Question: Talk about the condition:
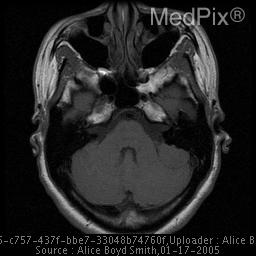
Answer: The disease is discussed as: The  CPA  is  the  extra-axial  space triangulated by the pons, cerebellum, and petrous temporal  bone.    Located  within  it  are meningeal layers, cranial nerves 5, 7, and 8, CSF and the flocculus of the cerebellum.

Meningiomas  arise  from the arachnoid granulation cells within the meningeal layers.  Other lesions in the  CPA,  from  which  they must  be  differentiated, include acoustic schwannoma, epidermoid, trigeminal schwannoma, exophytic brain stem glioma, metastasis, cholesteatoma (acquired), cholesterol granuloma, arachnoid  cyst,  aneurysm, and vertebrobasilar dolichoectasia.

Acoustic  schwannomas are  the most common CPA masses and usually arise from the vestibular division of the 8th cranial nerve  within the  internal  auditory  canal.   They present as a mass within the internal auditory canal and often widen the canal.  Meningiomas, on the other hand, are extrinsic to the internal  auditory  canal  although  they  may compress the 7th-8th nerve complex (see Film 2). Classically, meningiomas are hyperdense compared to gray matter  on noncontrast CT and enhance intensely, whereas acoustic neuromas are isodense  or  hypodense  and  also enhance.  It may be difficult to visualize small acoustic neuromas or meningiomas on CT  because  of artifacts from the adjacent petrous temporal bone. When present, changes in the temporal bone can  be  quite  helpful. Acoustic neuroma will widen or erode the internal auditory canal in up  to  90%  of  cases, although small intracanalicular lesions are increasingly recognized with Gd-DTPA MR  prior  to  development  of internal auditory canal abnormalities.  Meningiomas may demonstrate hyperostosis  of  the  adjacent  temporal  bone.  MRI, without bone artifact, surpasses CT for mass localization relative  to  the  internal  auditory canal, especially with the use of Gd-DTPA.  Acoustic schwannomas are isointense to gray matter on T1-weighted images and enhance  homogeneously after Gd-DTPA.  Meningiomas are iso- to hypointense on T1-weighted images and  also  enhance  homogeneously,  but are located outside of the internal auditory canal.  On T2-weighted imaging, meningioma has a  variable signal  while  acoustic  schwannoma is usually increased in intensity.

Angiographically, meningiomas classically have a persistent,  homogeneous blush lasting through the venous phase, which is not typical of  schwannoma or  the  other more common CPA lesions.  CPA masses, if large, enough, can be detected angiographically by characteristic displacement of the adjacent vascular  structures.    Such masses  may  elevate and posteriorly displace the anterior inferior cerebellar artery, elevate the superior cerebellar artery, displace the basilar artery if the mass extends  medially,  or  elevate  and compress the petrosal vein.

The  other  lesions  within the differential diagnosis are less common.  Epidermoid tumors result from  epidermal  tissue  that  is included within the neural tube during embryonic development.  They may be markedly hypointense to cortex on T1-weighted MRI images (there are  some  reports  of hyperintense epidermoids on T1 imaging) and are hyperintense compared to CSF on T2 imaging with no  enhancement following  Gd - DTPA.   CT demonstrates a hypodense (density slightly greater than CSF) mass without  enhancement;  thus,  differentiation from  meningioma  is  not  difficult.  Trigeminal neuroma is radiographically  similar  to acoustic neuroma except the course follows that of the 5th cranial nerve and the IAC and 7th/8th  nerve  complex  are  normal.  Exophytic brain stem glioma will have both intra- and extra-axial components by multiplanar  MR  imaging.    Arachnoid cysts  have  imaging  characteristics  paralleling  CSF.   Vascular abnormalities can usually be detected  by  MRI  demonstrating  flow void  and/or  clot.   The flocculus of the cerebellum should not be mistaken for a lesion based on  its  known  anatomic  location  and signal  characteristics.    Metastatic  disease may be difficult to distinguish from benign lesions because of the  varied  appearance, unless  one sees multiple lesions or there is obvious bone destruction, which may require CT demonstration.  Acquired  cholesteatomas may  also require CT evaluation of the temporal bone to demonstrate the characteristic pattern of involvement of the middle  ear  which is   necessary   to  differentiate  these  lesions  from  the  bony destruction caused by metastatic disease.